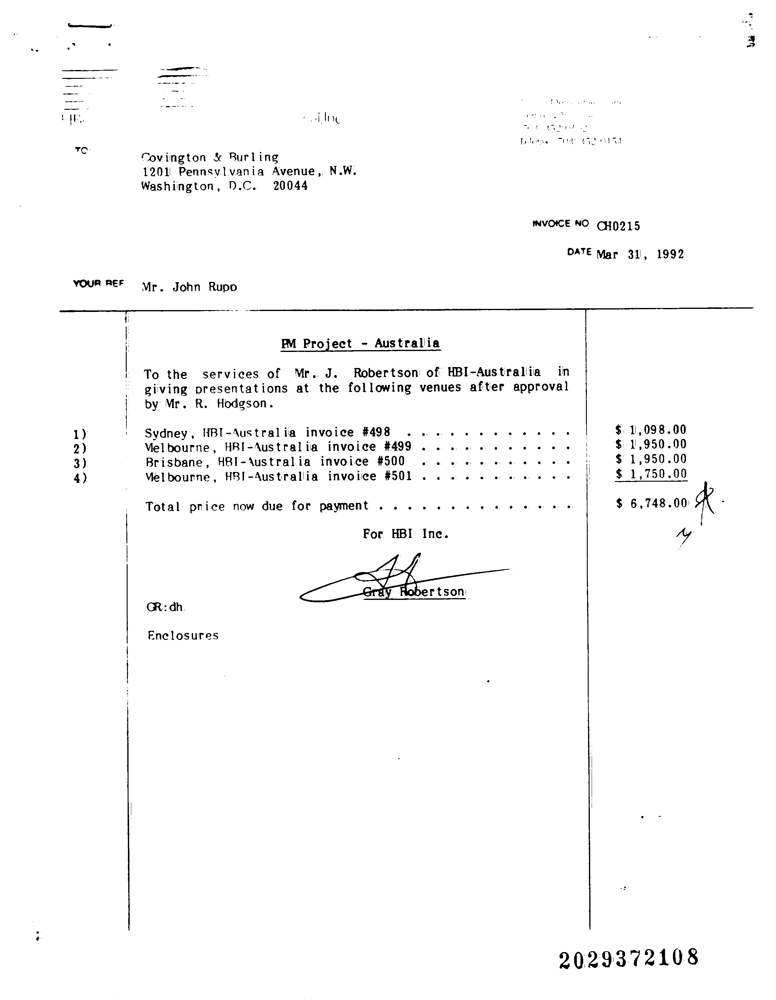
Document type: Invoice